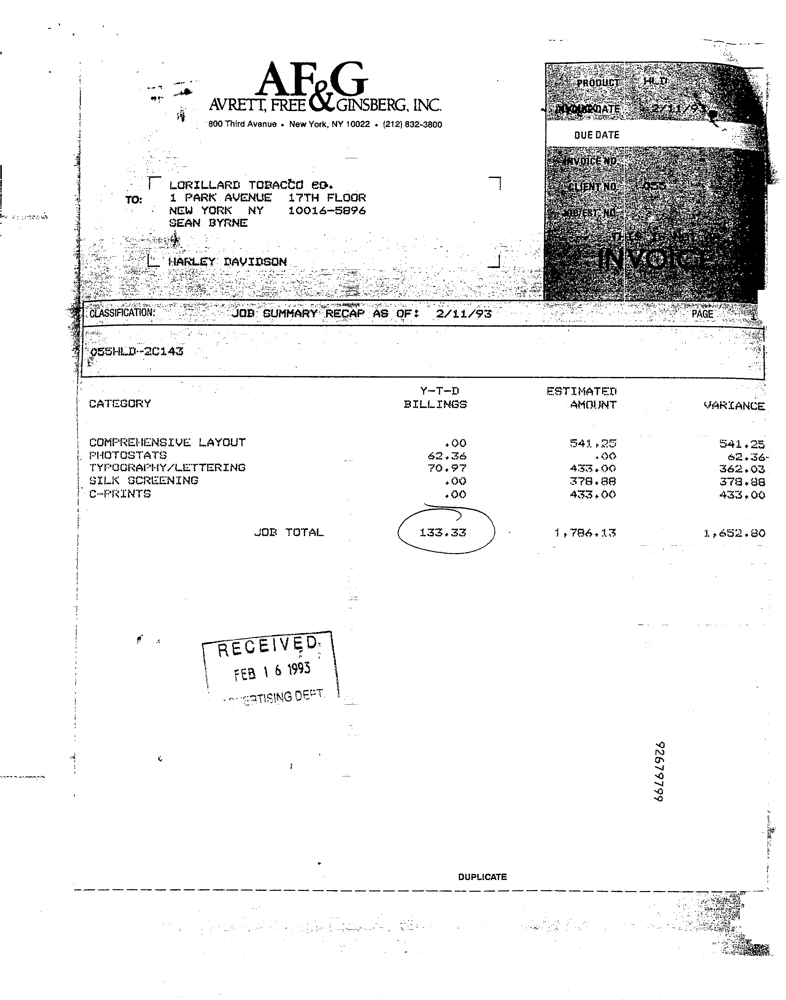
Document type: Invoice